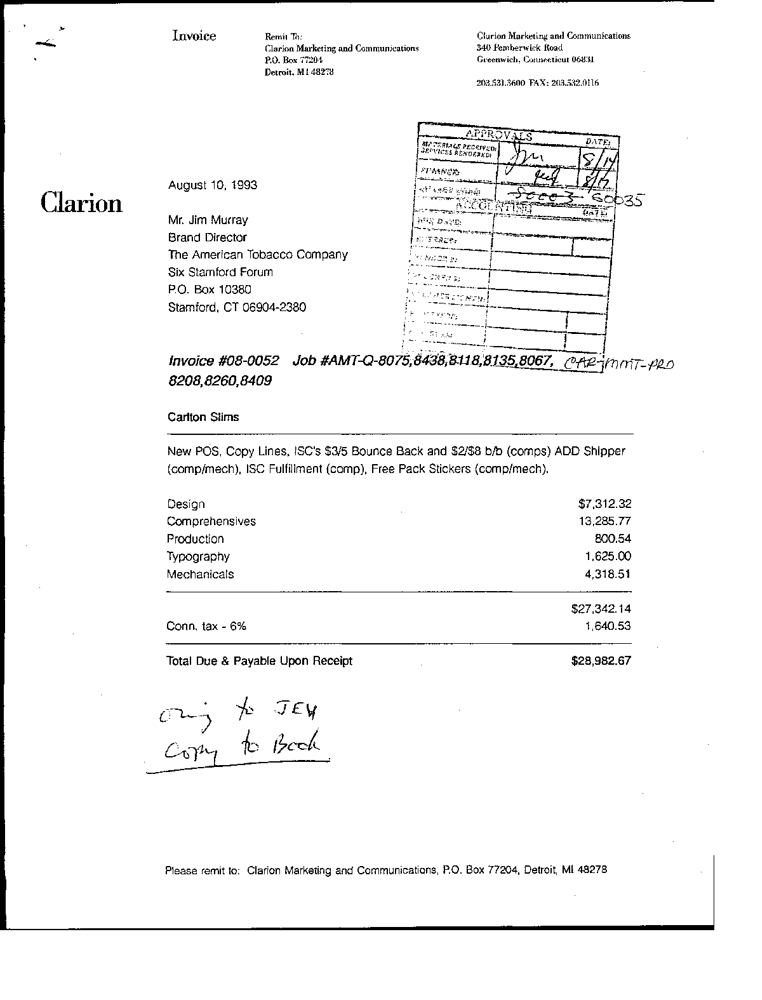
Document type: Invoice